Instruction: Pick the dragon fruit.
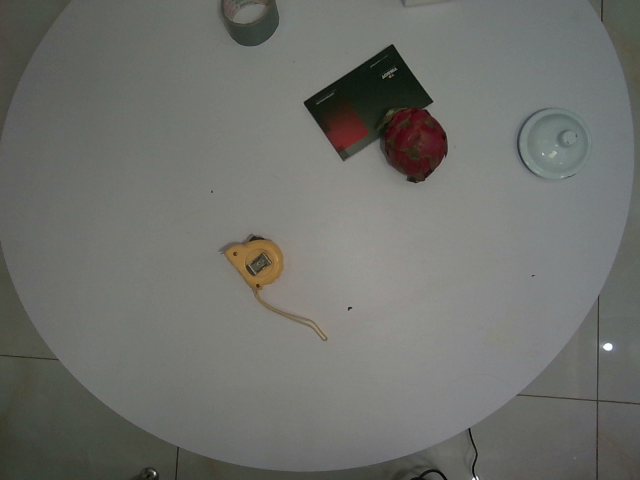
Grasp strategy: vertical